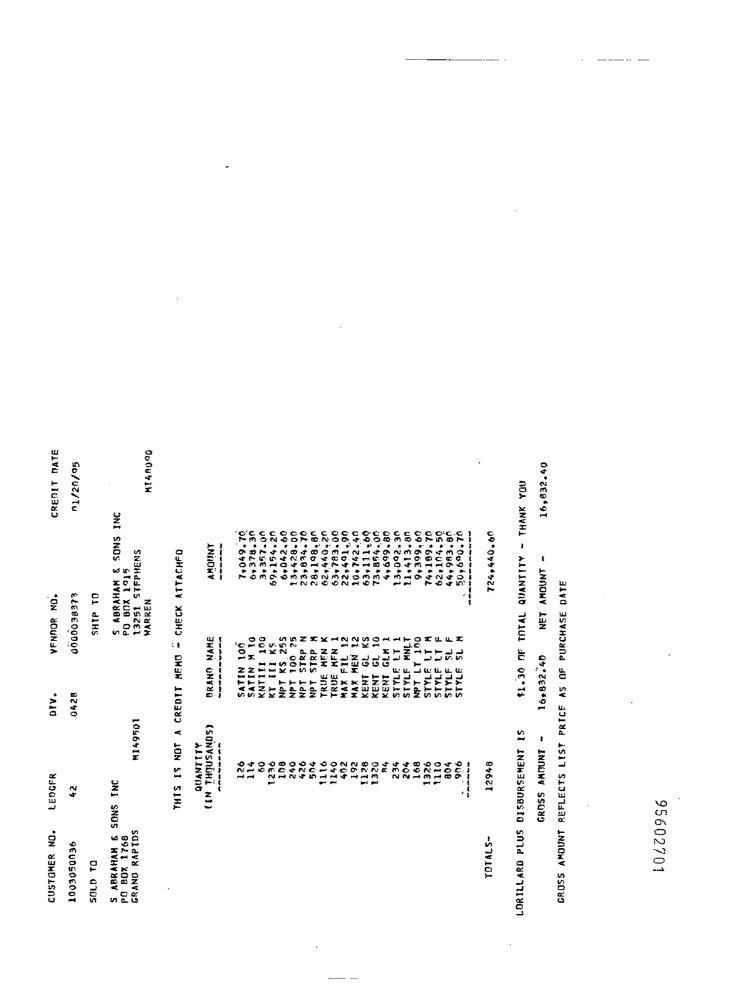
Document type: Invoice